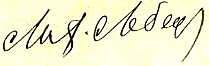
Signature of: mikhail lebedev